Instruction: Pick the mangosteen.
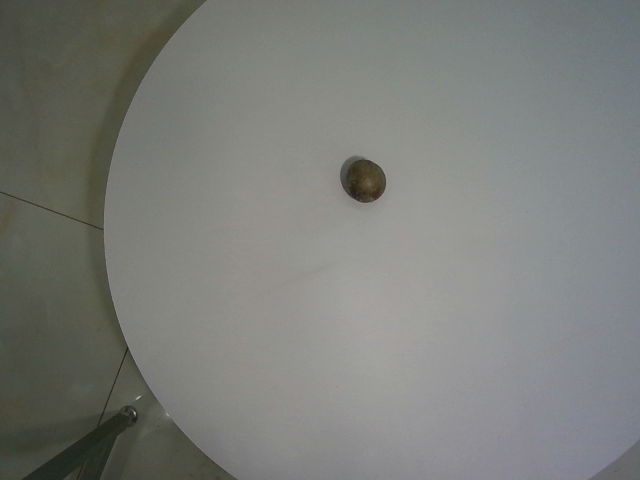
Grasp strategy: vertical